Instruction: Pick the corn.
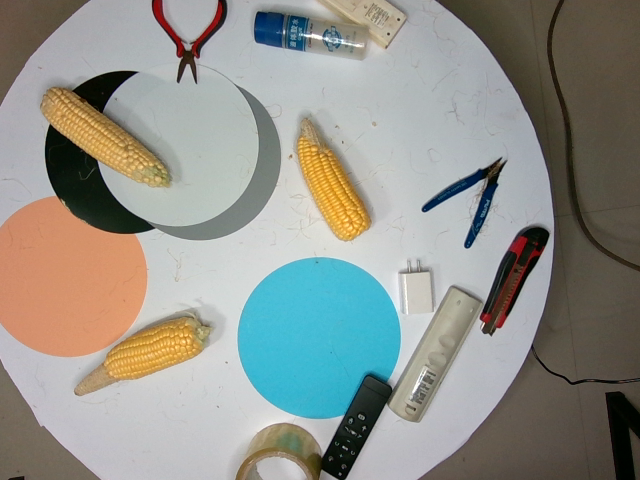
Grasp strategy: vertical